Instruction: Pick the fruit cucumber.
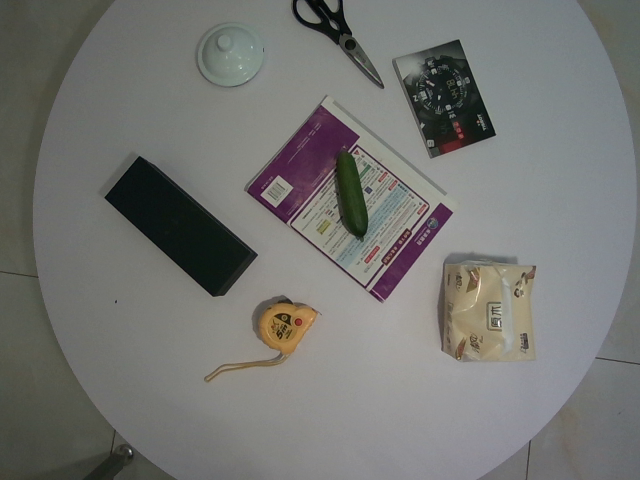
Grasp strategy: vertical